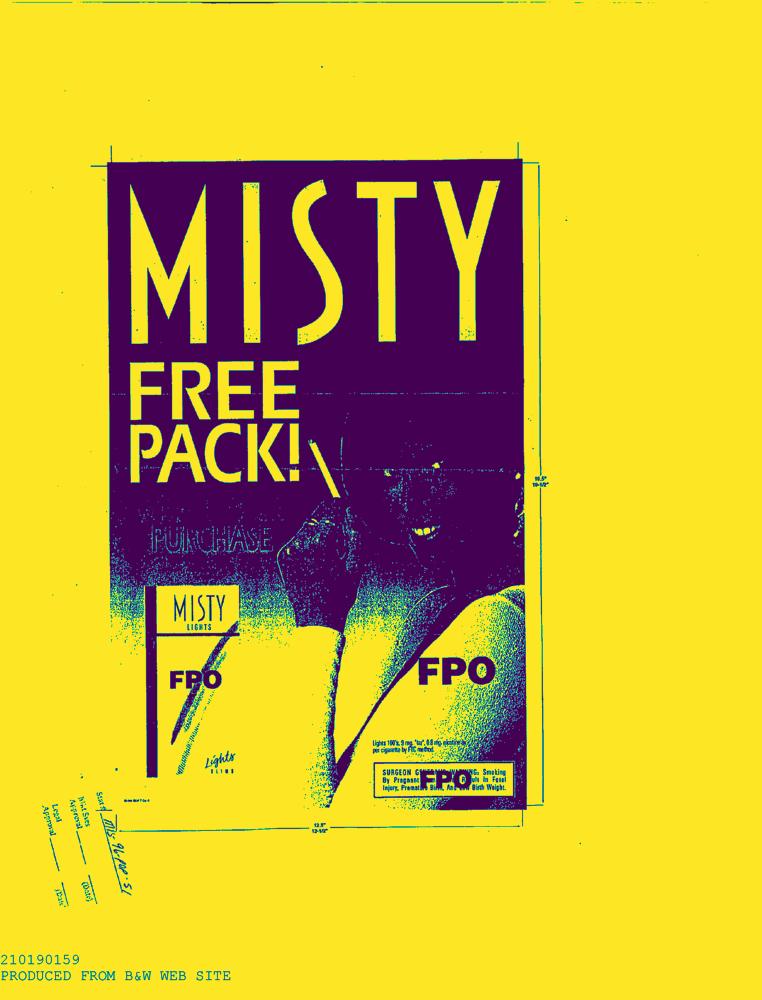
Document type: AD